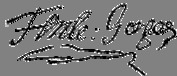
Signature of: ferdinando gorges